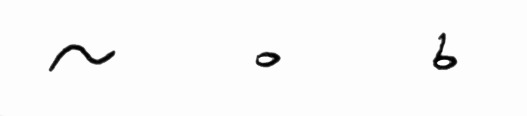
Signature of: nob